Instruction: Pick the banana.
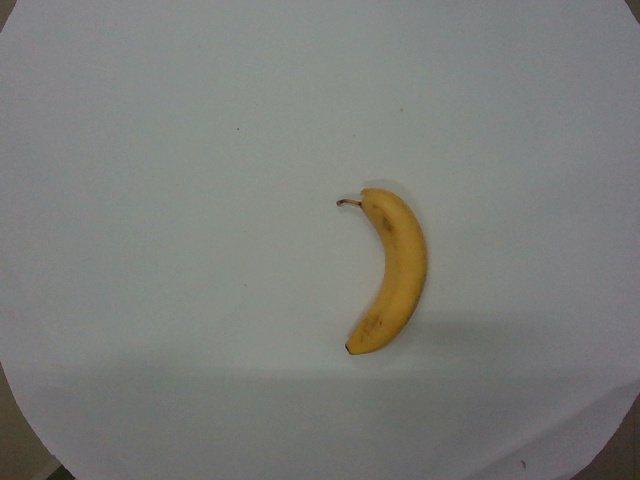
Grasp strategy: vertical